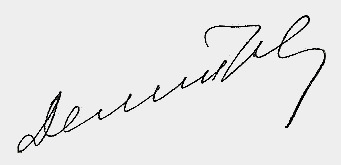
Signature of: pyotr dementyev